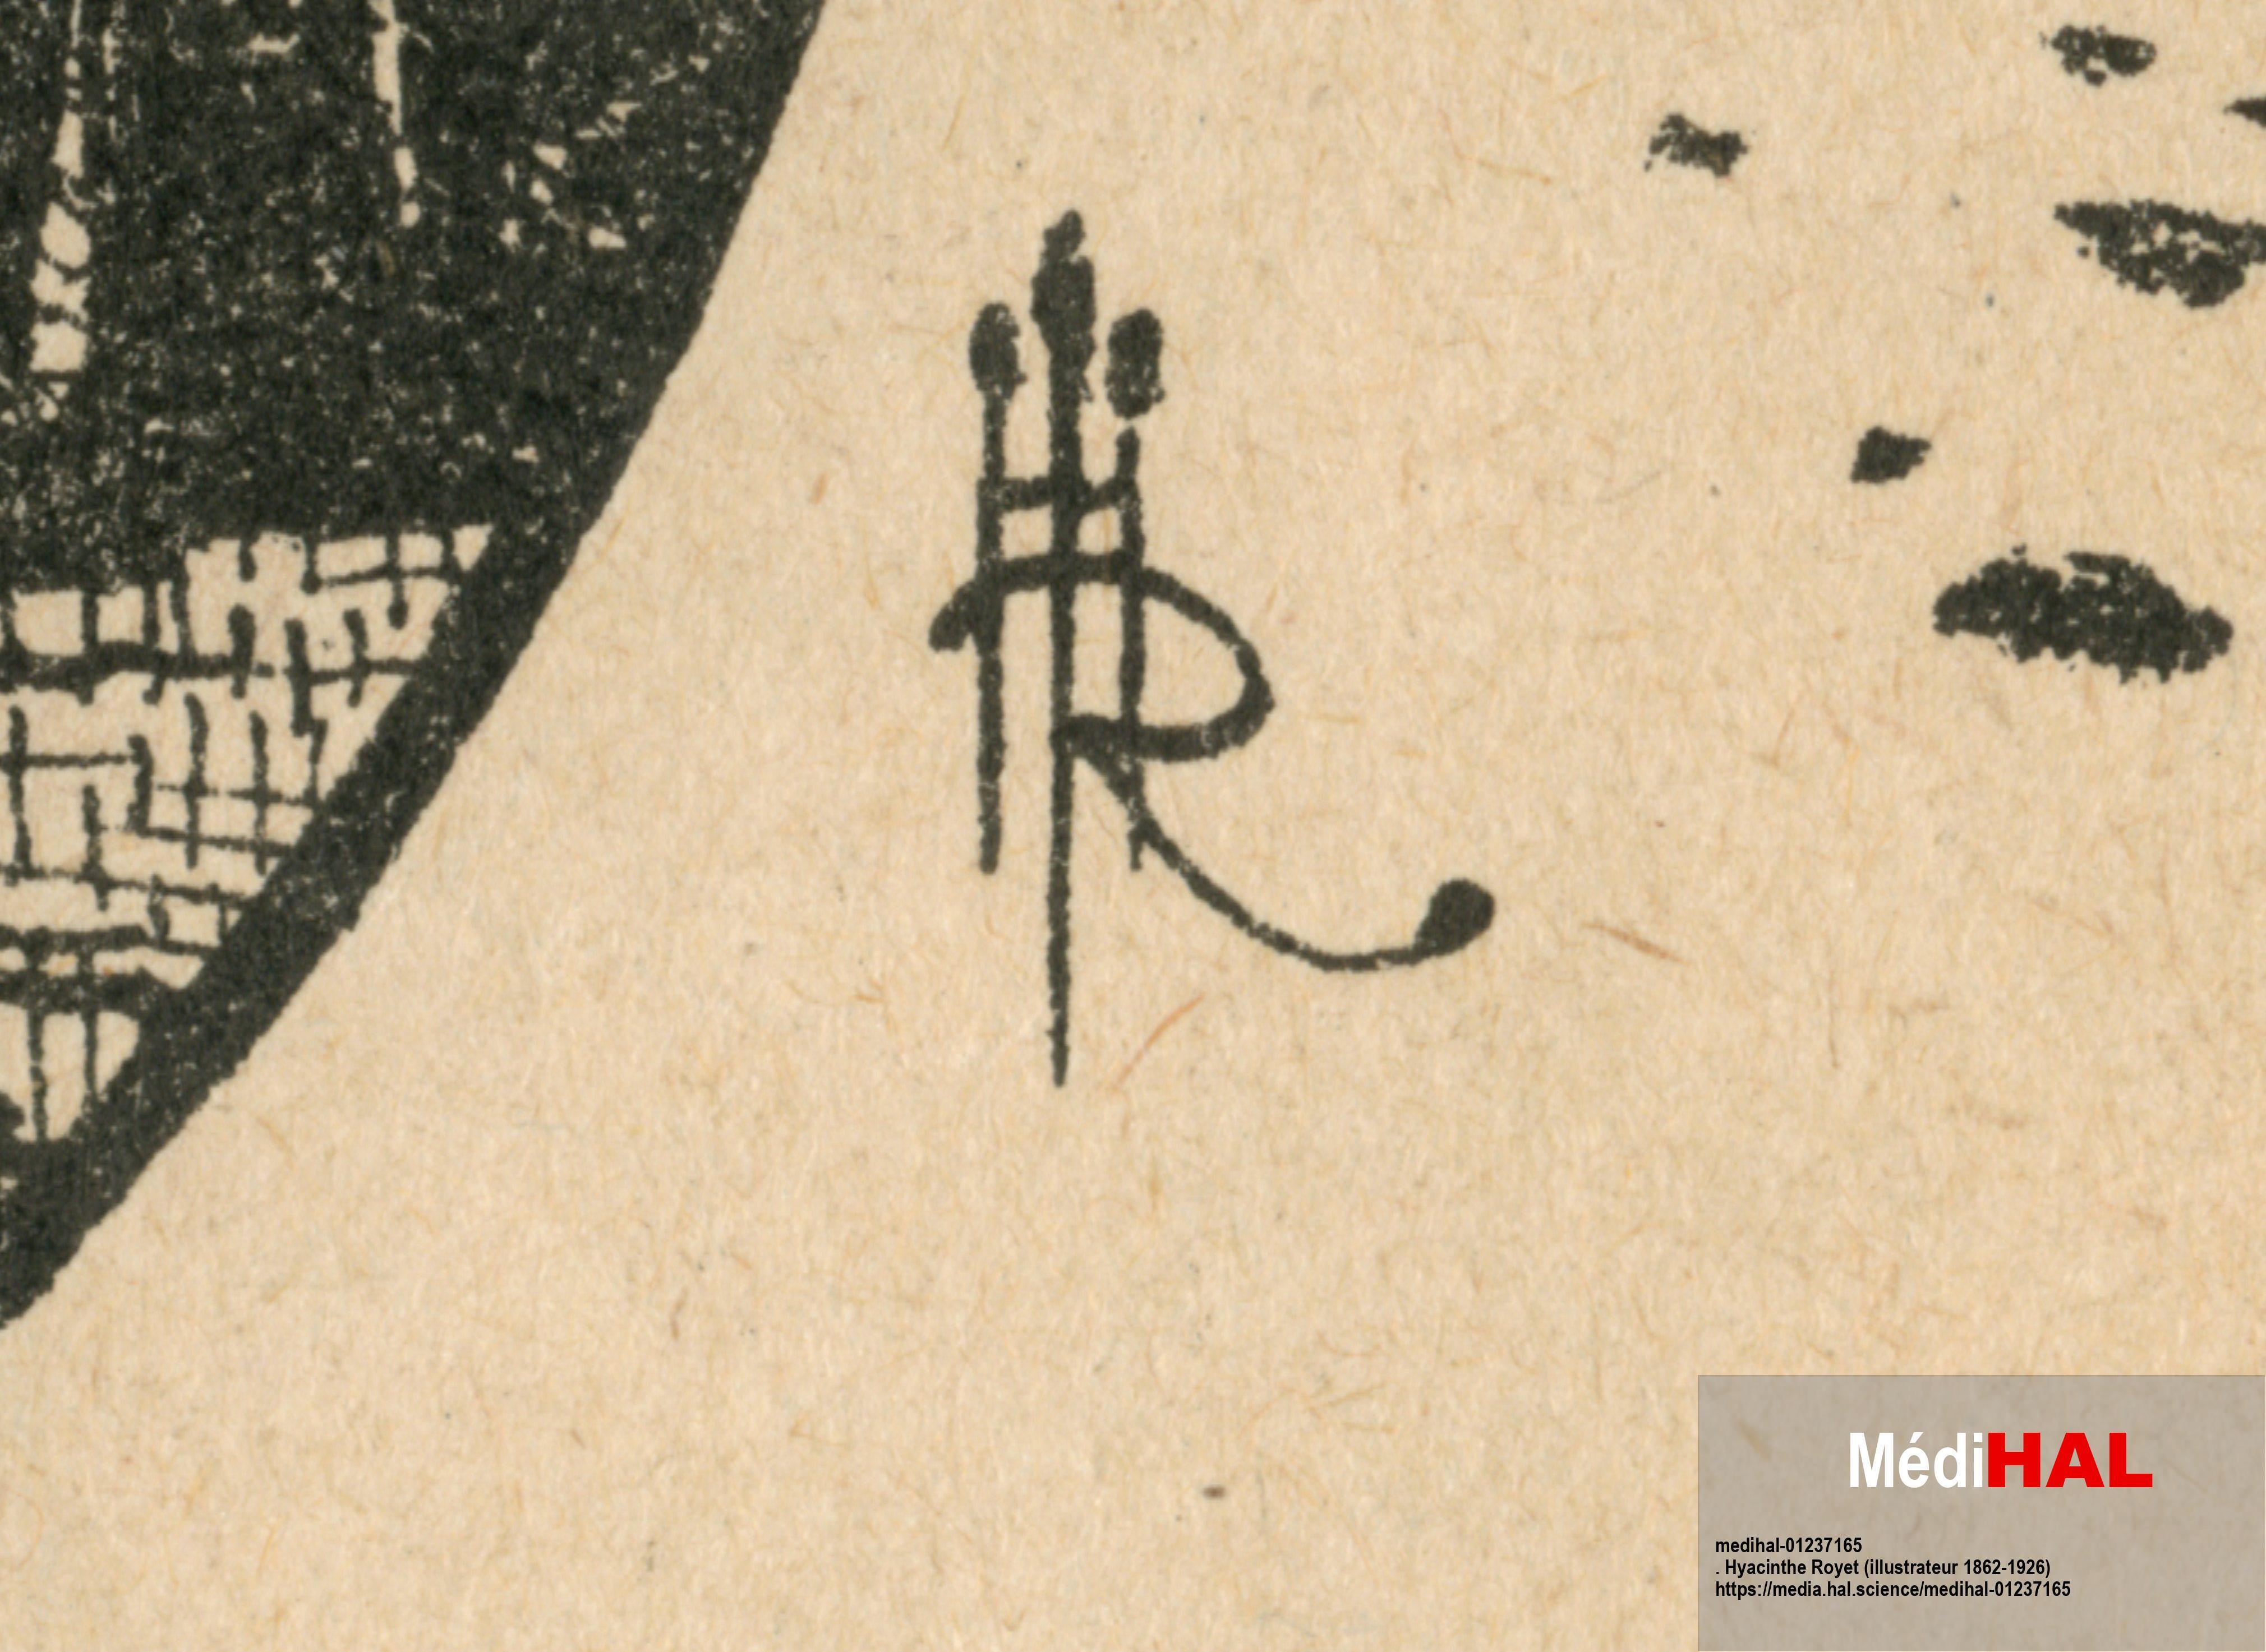
Signature of: hyacinthe royet